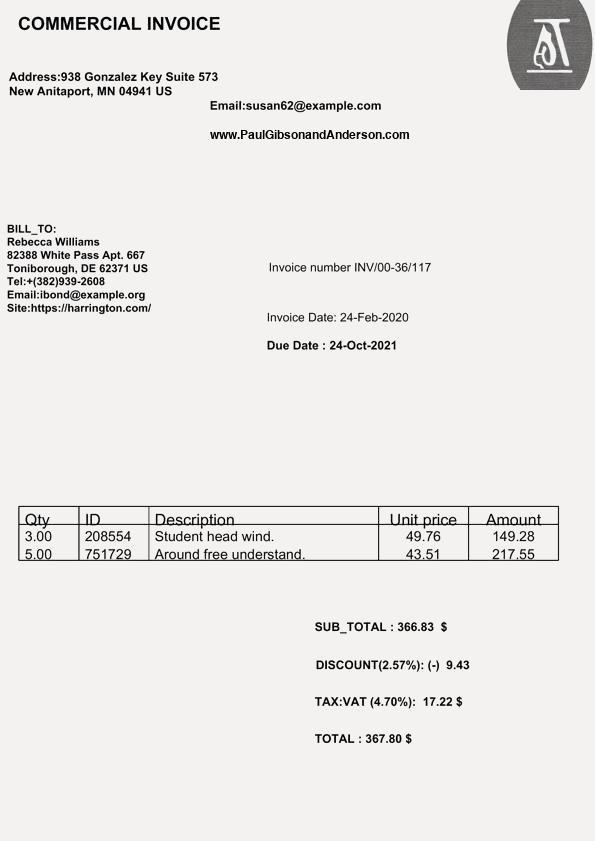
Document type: Invoice